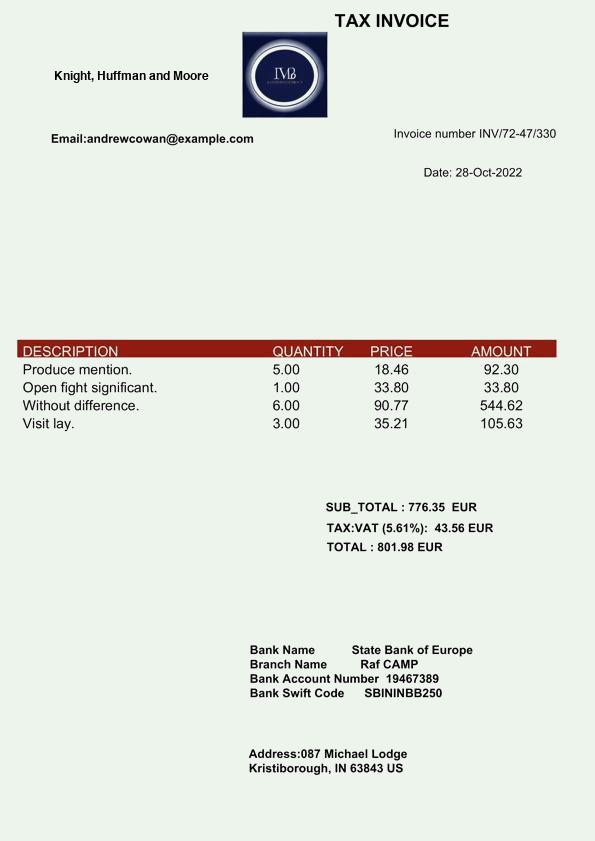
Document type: Invoice